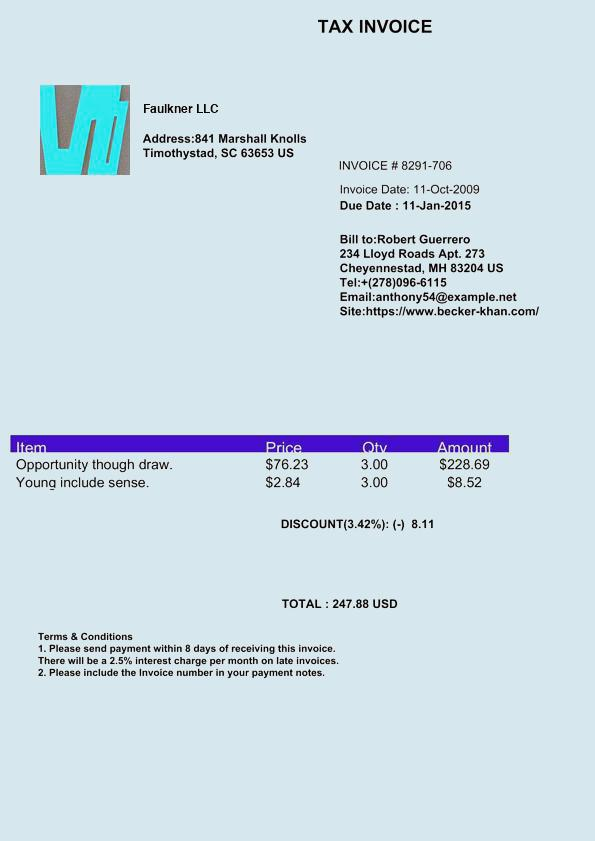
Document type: Invoice